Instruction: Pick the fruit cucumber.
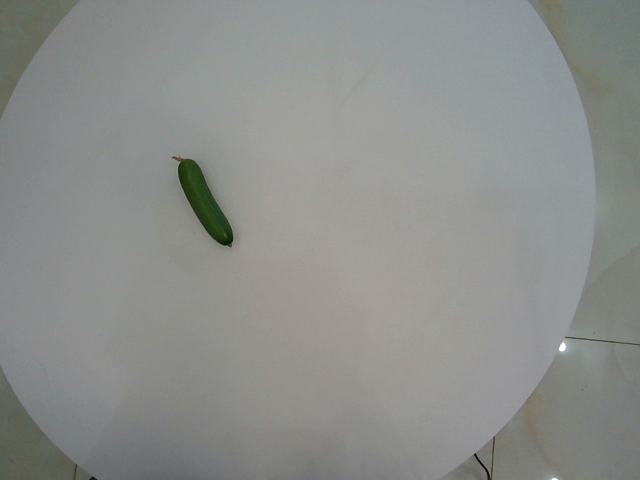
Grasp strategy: vertical